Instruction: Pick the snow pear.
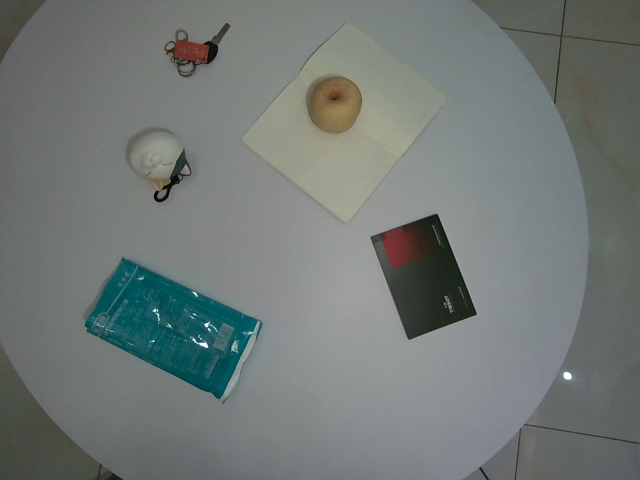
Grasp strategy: vertical